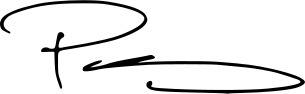
Signature of: penny pratt